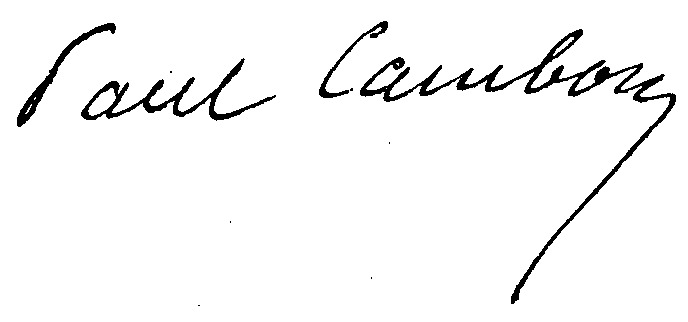
Signature of: paul cambon